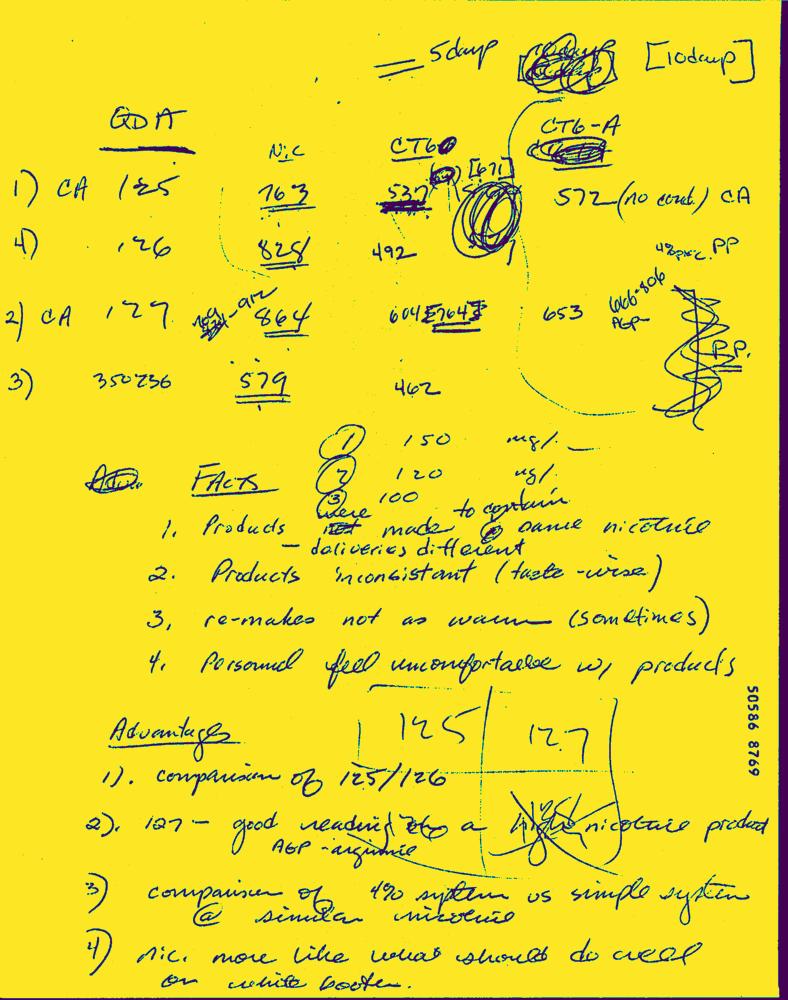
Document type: Hand-Written